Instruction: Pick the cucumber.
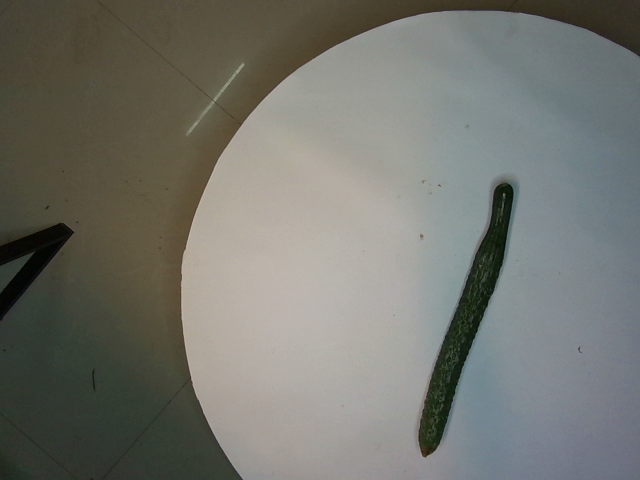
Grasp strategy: vertical